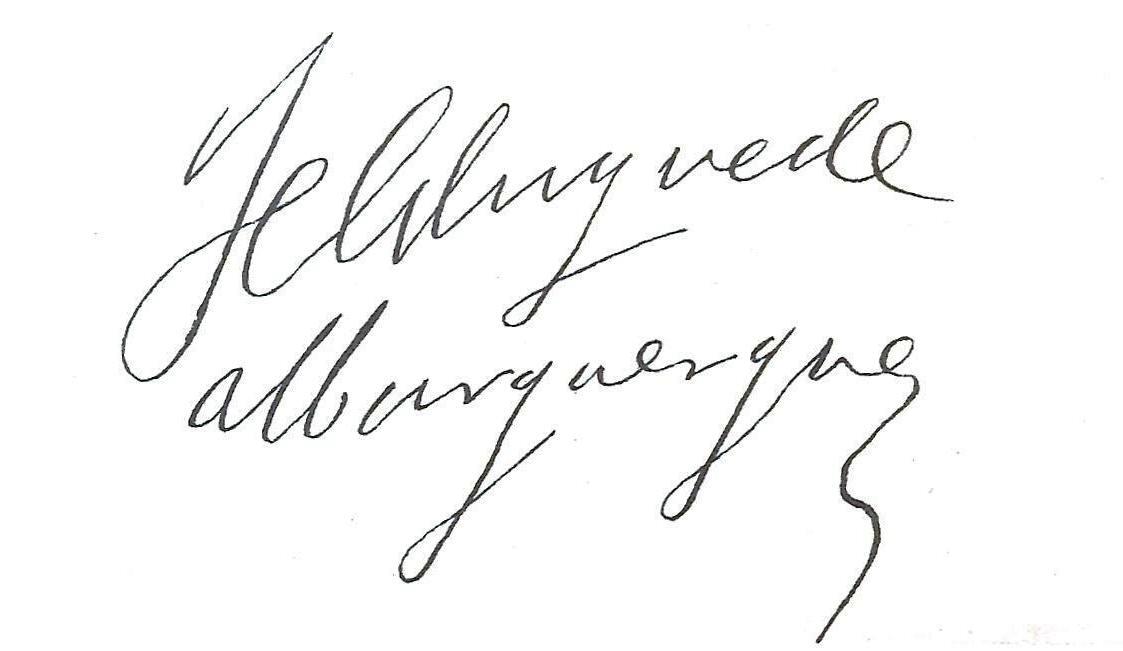
Signature of: francisco fernández de la cueva 8th duke of alburquerque